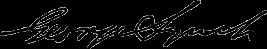
Signature of: george lynch